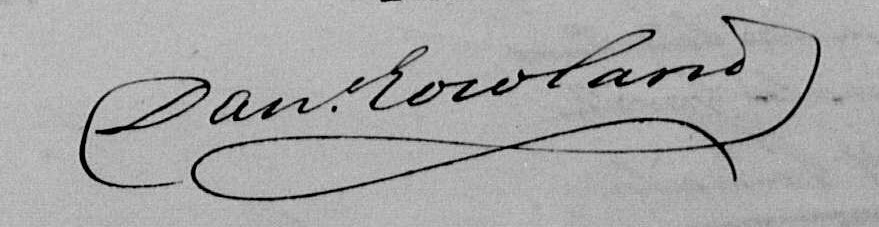
Signature of: daniel gowland